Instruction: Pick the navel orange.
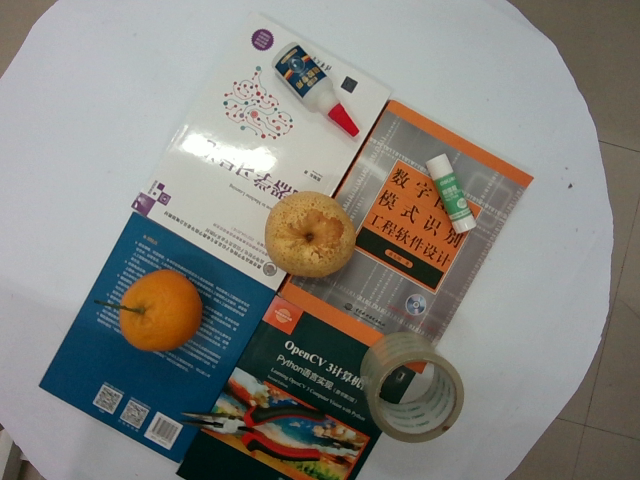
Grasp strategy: vertical